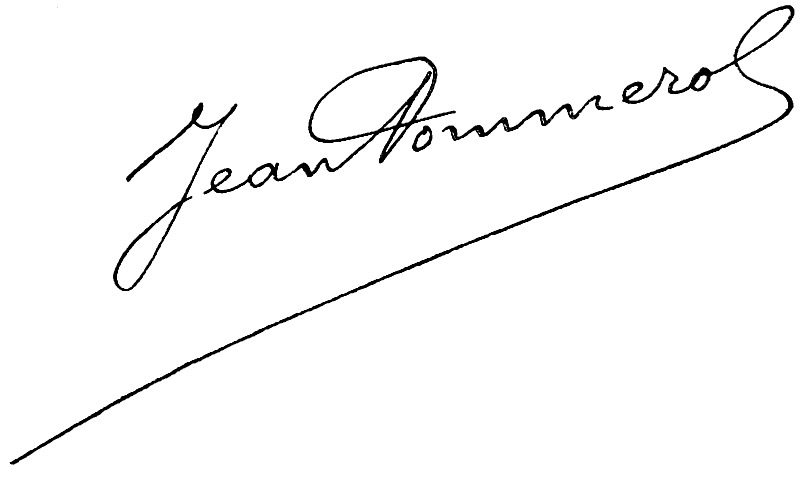
Signature of: madame jean pommerol